Question: What is the suspected problem?
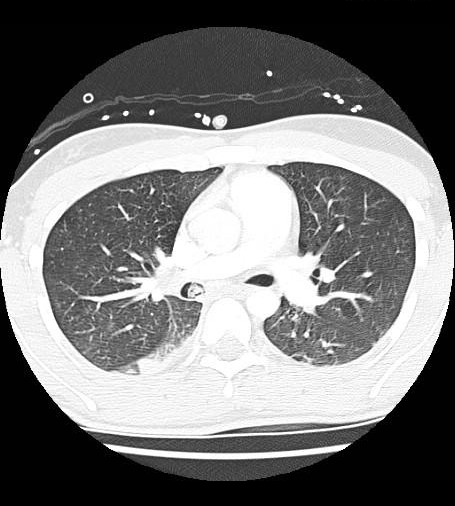
Answer: The findings suggest Multiple axial CT images obtained according to the CT pulmonary angiography protocol demonstrates mixed-density (including air density) endoluminal lesion within the bronchus intermedius extending from just past the carina and down, with large areas of atelectasis in the right lower lobe.  The air densities strongly suggest that this is a large mucus plug.

Oblique coronal reconstructed image shows the extent of this large mucus plug.. Multiple axial CT images obtained according to the CT pulmonary angiography protocol demonstrates mixed-density (including air density) endoluminal lesion within the bronchus intermedius extending from just past the carina and down, with large areas of atelectasis in the right lower lobe.  The air densities strongly suggest that this is a large mucus plug.. The patient might have a history of ICU patient who, after extubation, developed acute onset dyspnea and hypoxia..